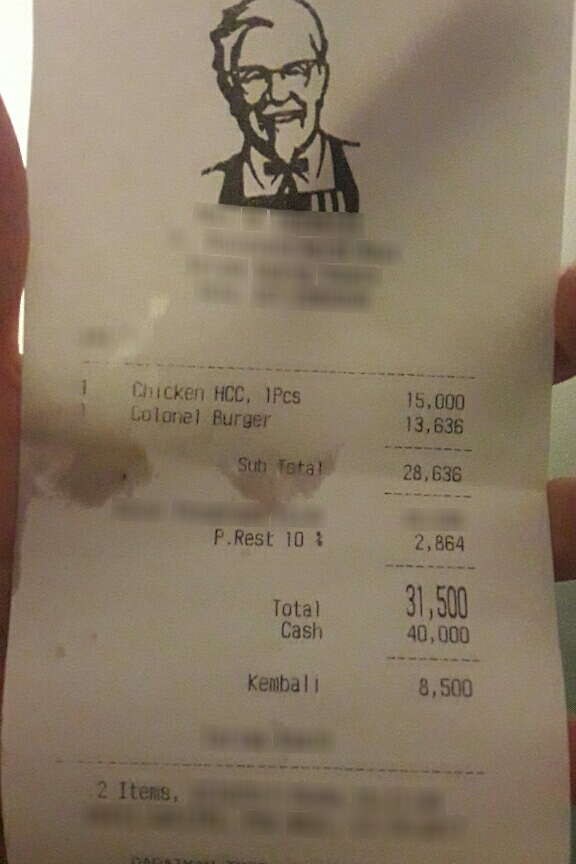
Extraction:
receipt: line_items: name: Chicken HCC, 1Pcs
price: 15,000
qty: 1
name: Colonel Burger
price: 13,636
qty: 1
subtotal: 28,636
tax: 2,864
total: 31,500